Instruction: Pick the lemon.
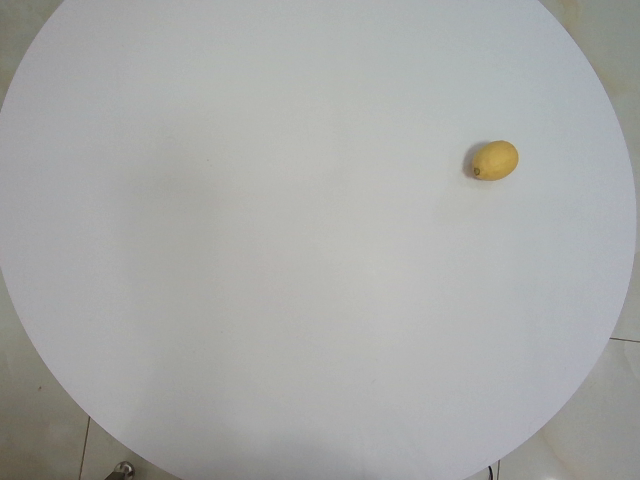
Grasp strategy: vertical